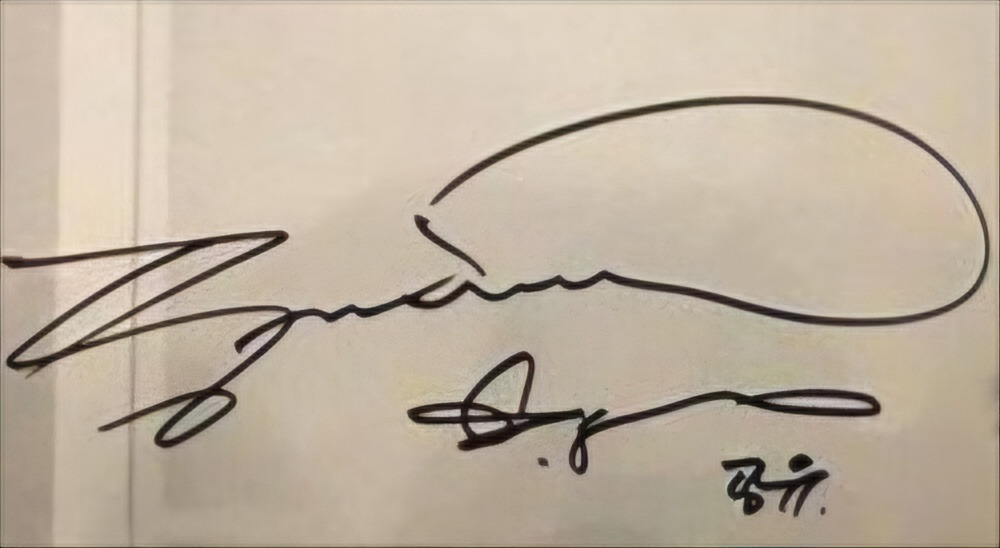
Signature of: gong yoo